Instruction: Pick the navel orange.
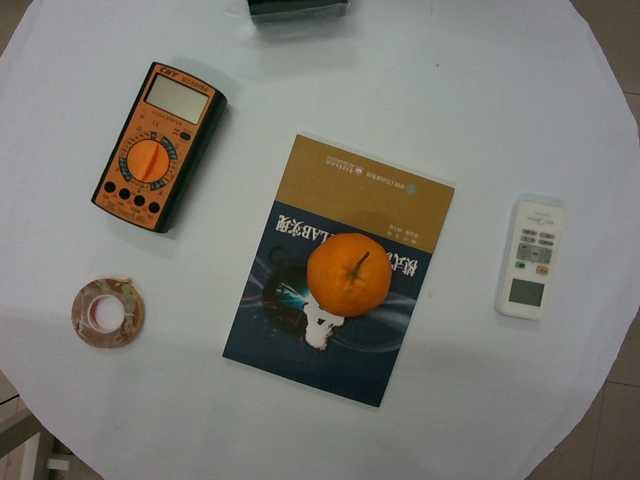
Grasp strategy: vertical